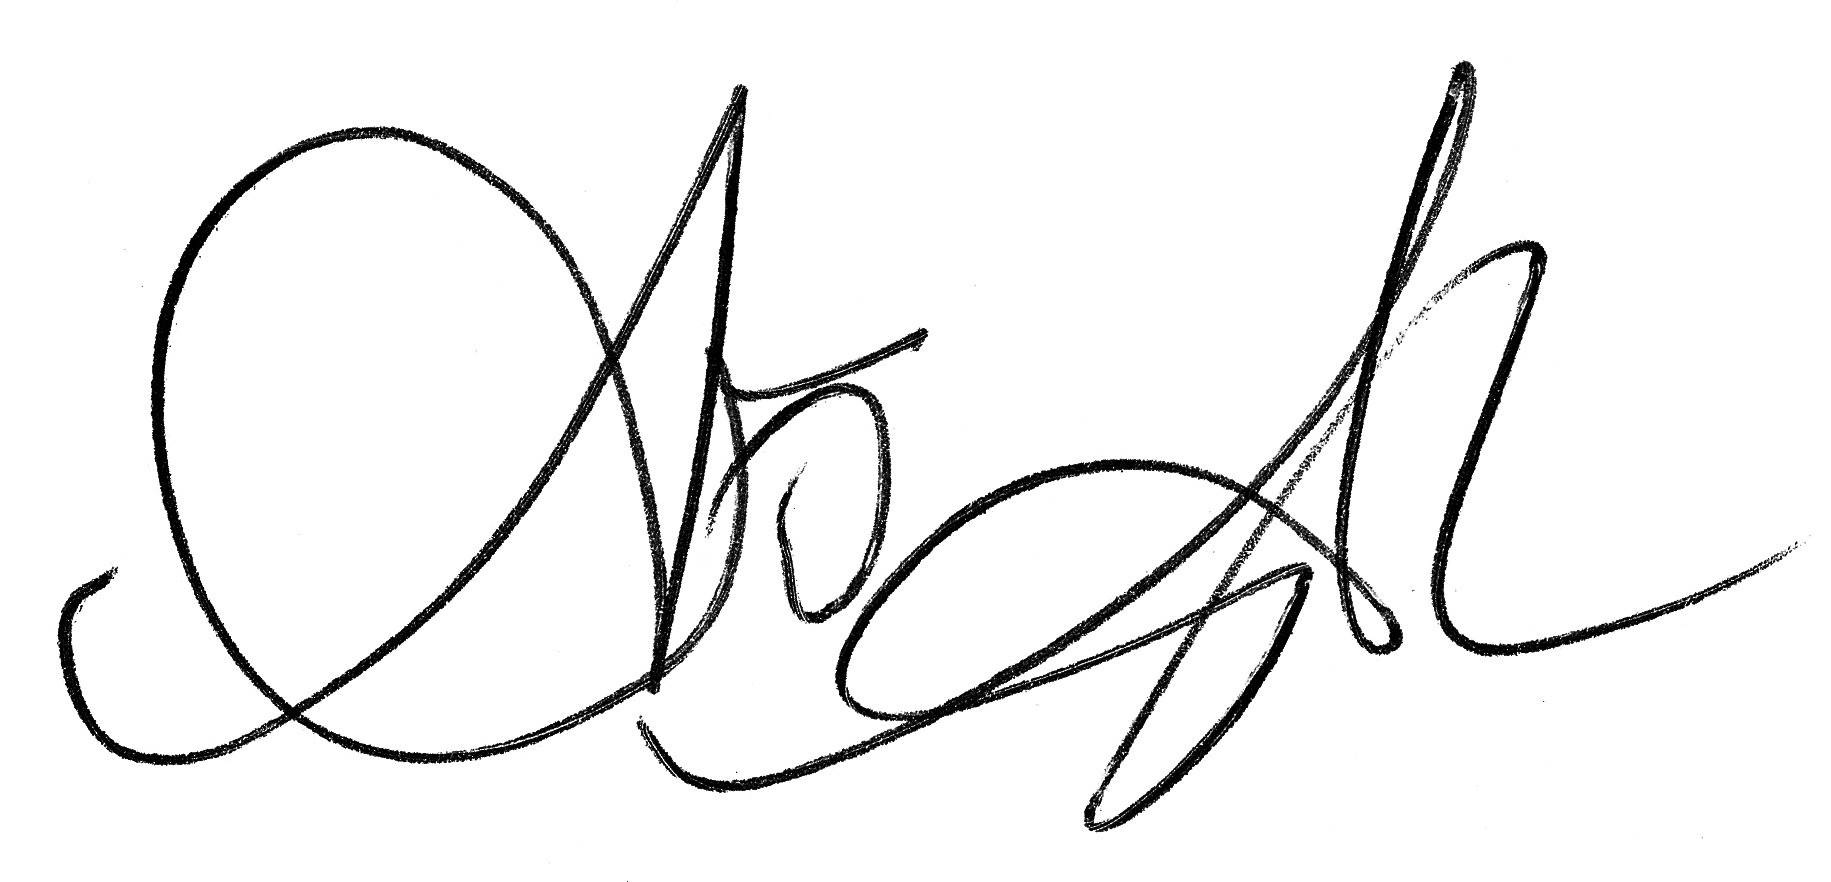
Signature of: alberto angela